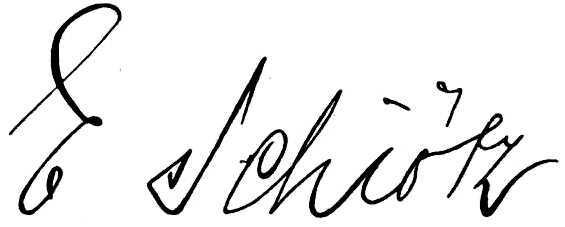
Signature of: erling schiøtz